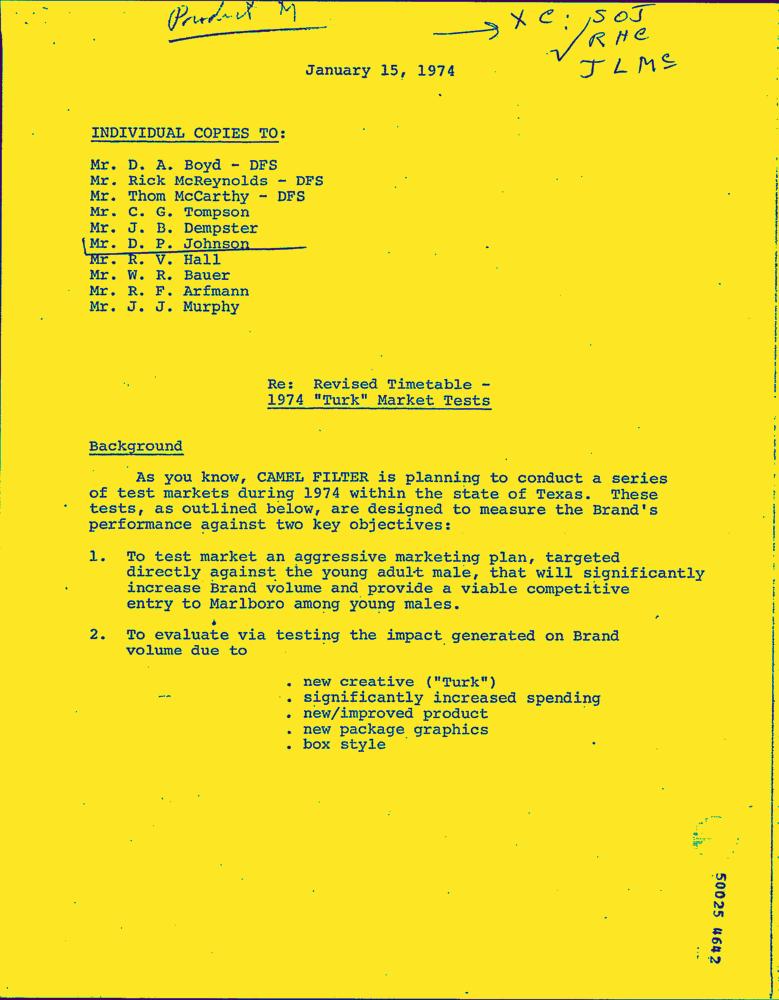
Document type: Letter-Doc